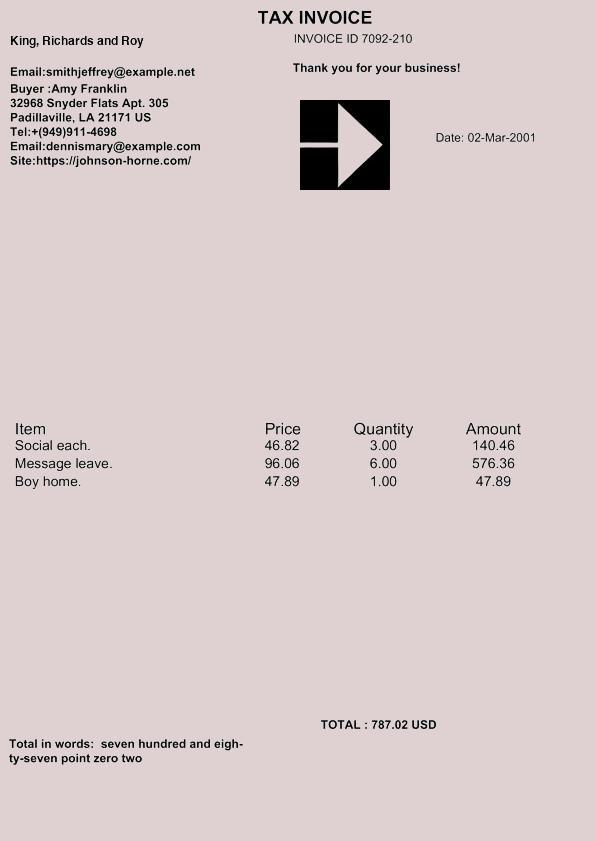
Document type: Invoice